Question: What was observed in the imaging?
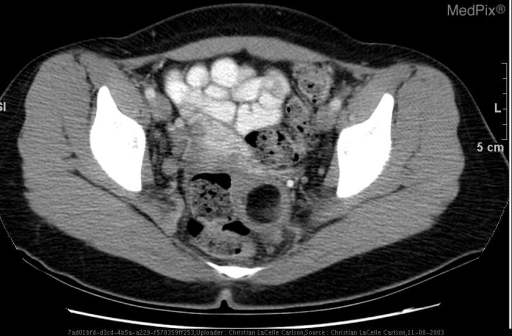
Answer: The imaging shows Frontal abdominal radiographs demonstrated a well formed calcification in the left upper quadrant.  A follow up CT scan revealed a 23x16x27cm cystic mass in the abdomen containing a focus of calcification and adjacent fat.  The mass appeared to arise from the right ovary, ascending from the pelvis and pulling the right broad ligament, in turn causing rightward deviation of the uterus.  A smaller left ovarian teratoma, measuring 4.0x3.7cm was seen to contain a larger fat content.  All other abdominopelvic organs were displaced, but normal. Contrast enhanced CT scan of the pelvis.  A smaller left ovarian teratoma, measuring 4.0x3.7cm is seen to contain a larger fat content.  Other abdominopelvic organs are displaced, but otherwise normal..